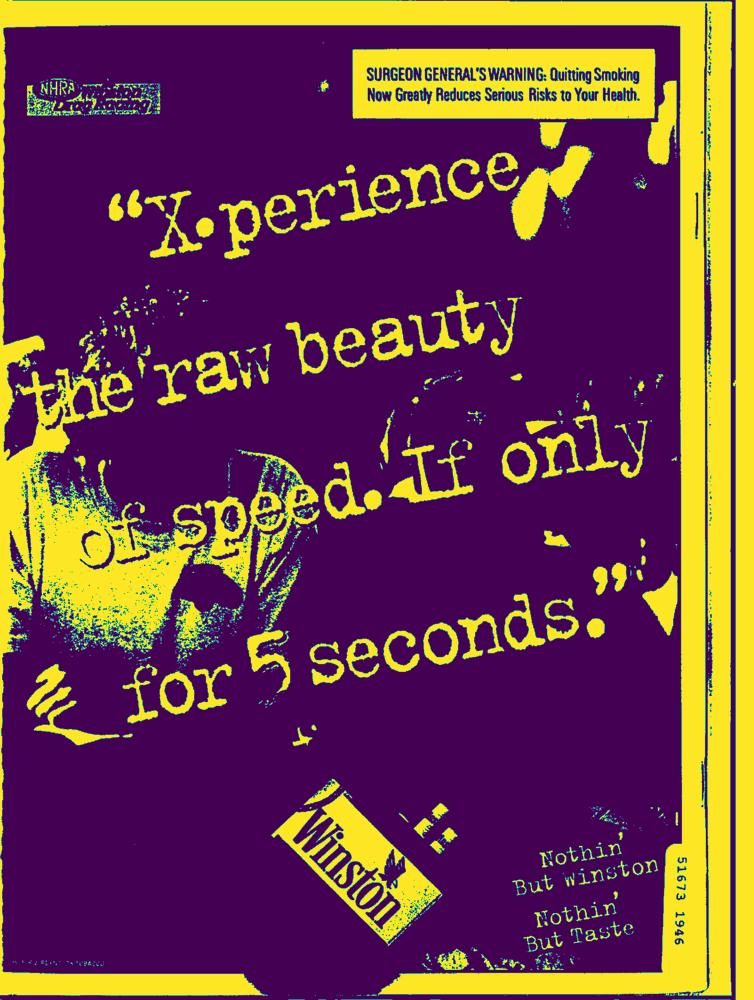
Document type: AD